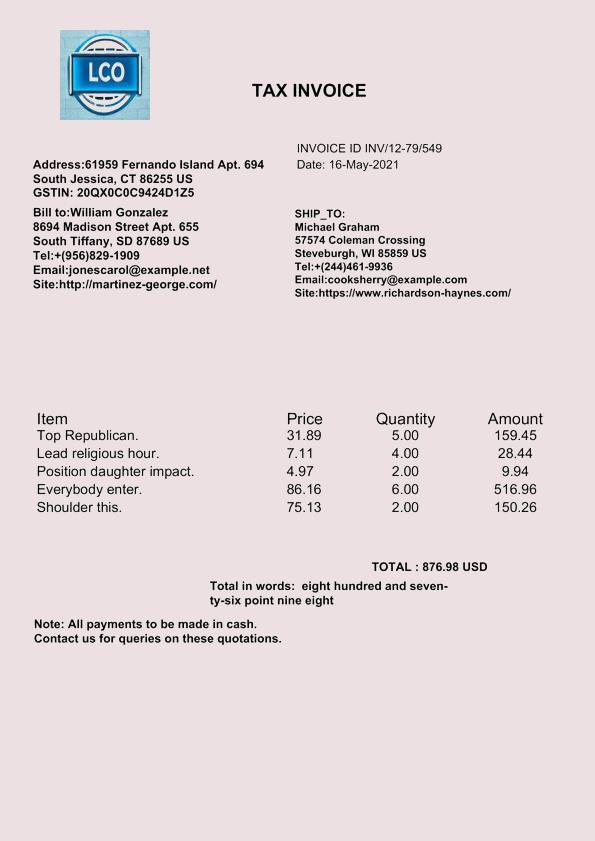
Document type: Invoice